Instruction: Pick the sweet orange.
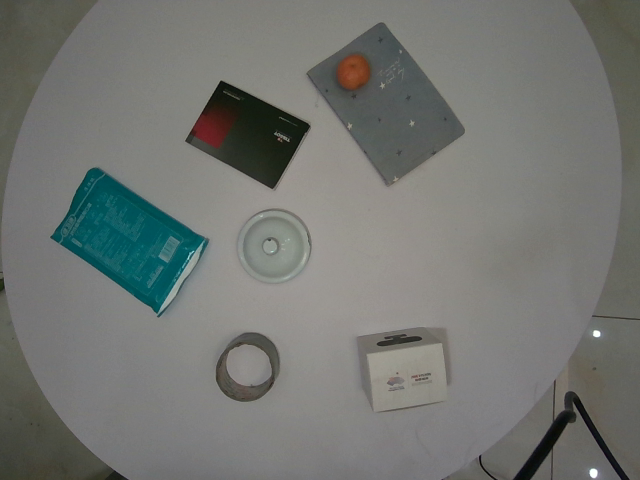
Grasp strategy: vertical